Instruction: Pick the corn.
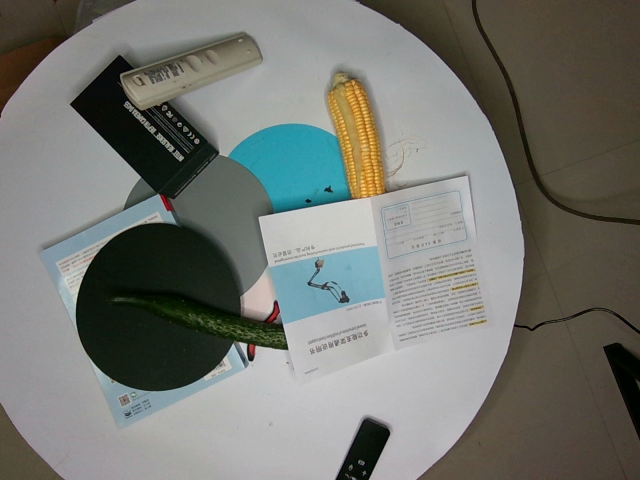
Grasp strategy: vertical